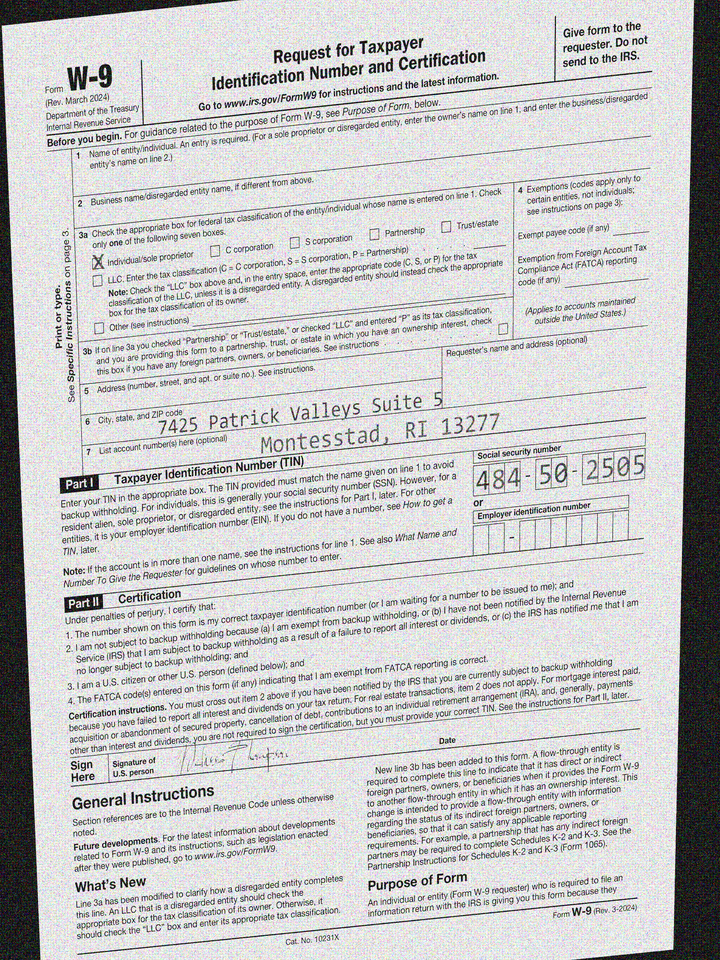
adr1: 7425 Patrick Valleys Suite 539
adr2: Montesstad, RI 13277
cbx: yes
ssn: 484502505